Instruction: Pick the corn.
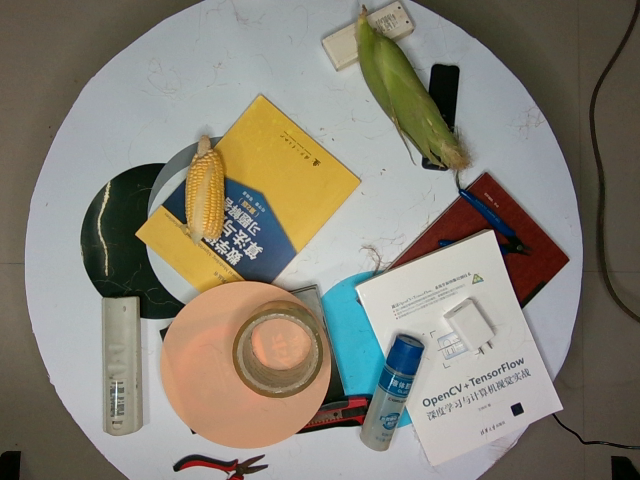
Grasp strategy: vertical